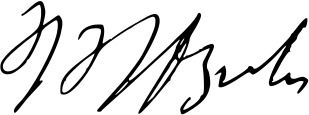
Signature of: evgeni gegechkori